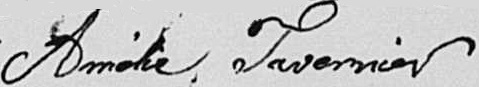
Signature of: émilie gamelin